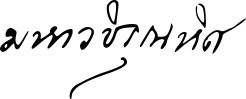
Signature of: vajirunhis